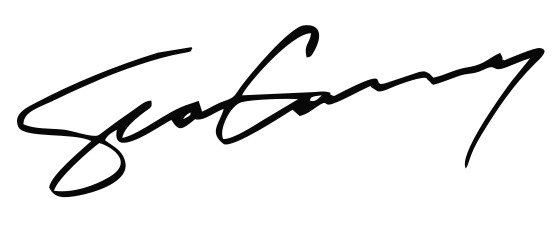
Signature of: sean connery